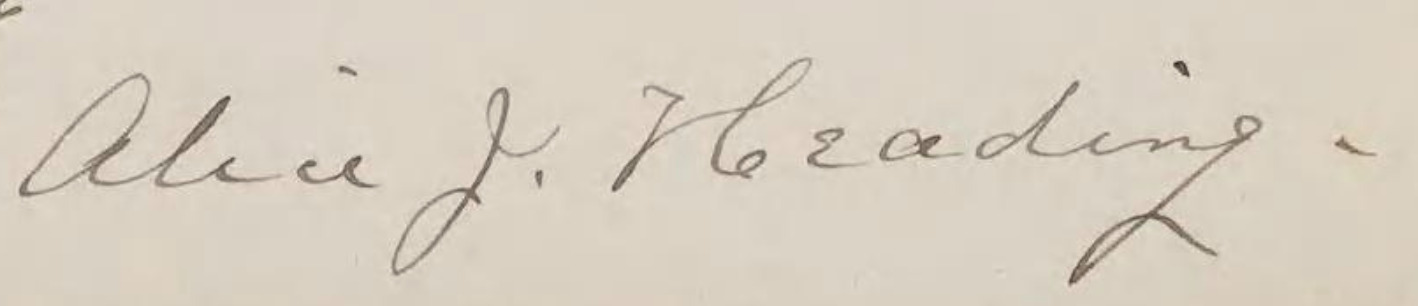
Signature of: alice j heading